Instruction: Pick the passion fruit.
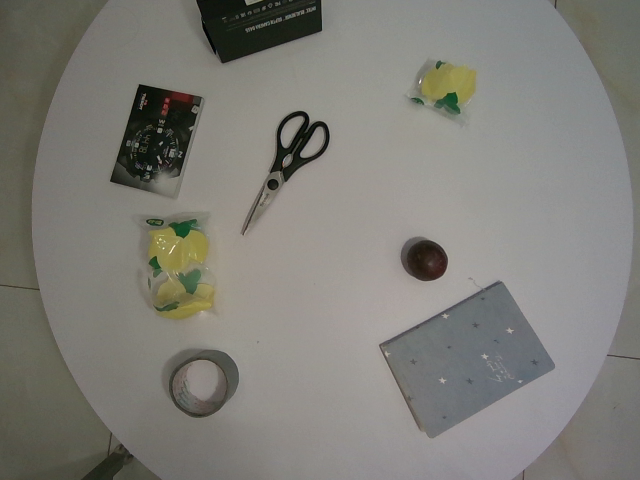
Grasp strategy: vertical